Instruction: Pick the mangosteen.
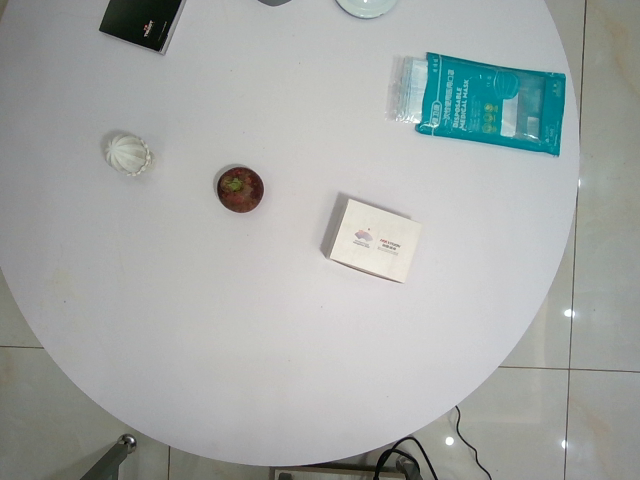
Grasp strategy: vertical